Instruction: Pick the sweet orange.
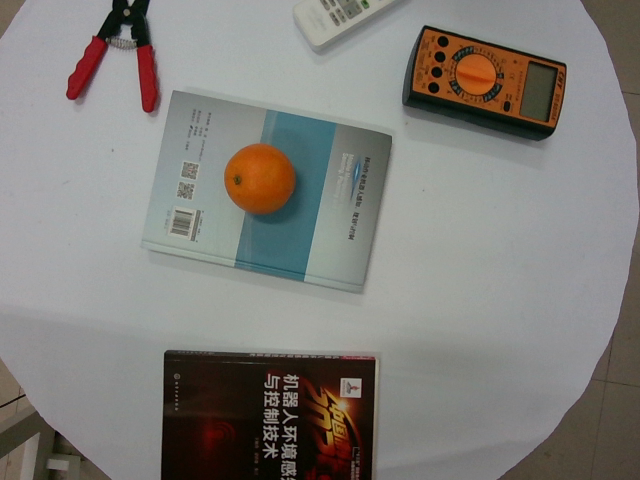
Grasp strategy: vertical